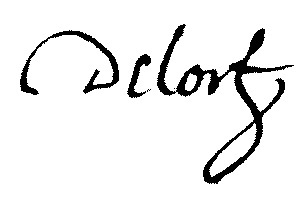
Signature of: gabriel delort de puymalie